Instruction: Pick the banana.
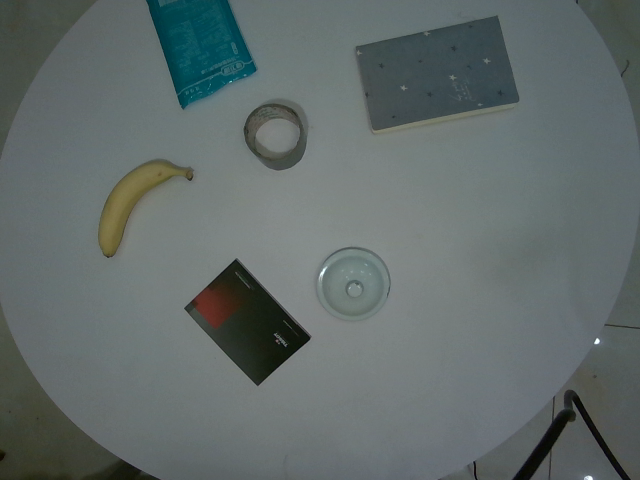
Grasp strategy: vertical